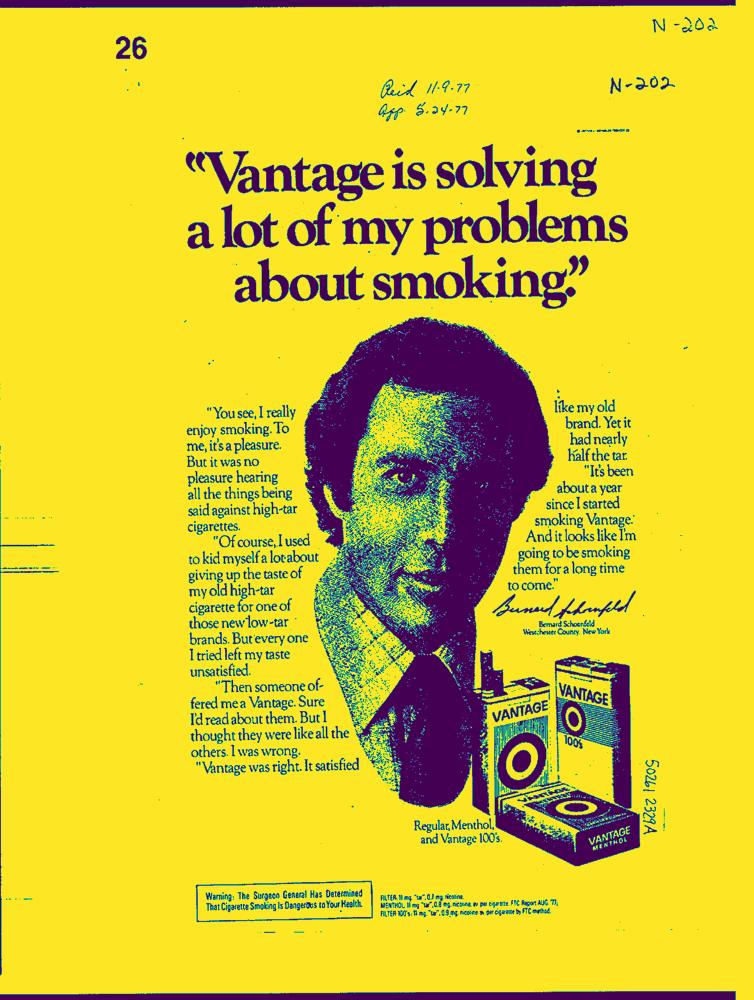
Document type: AD